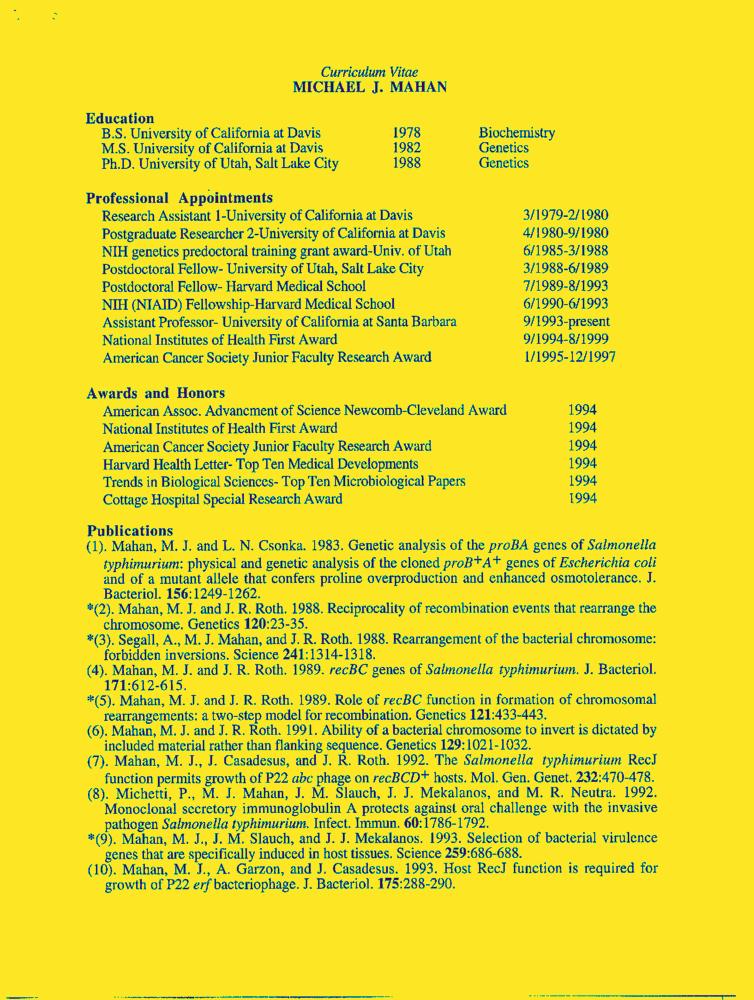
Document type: Resume-Doc